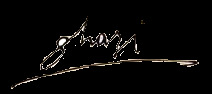
Signature of: ghazi of iraq